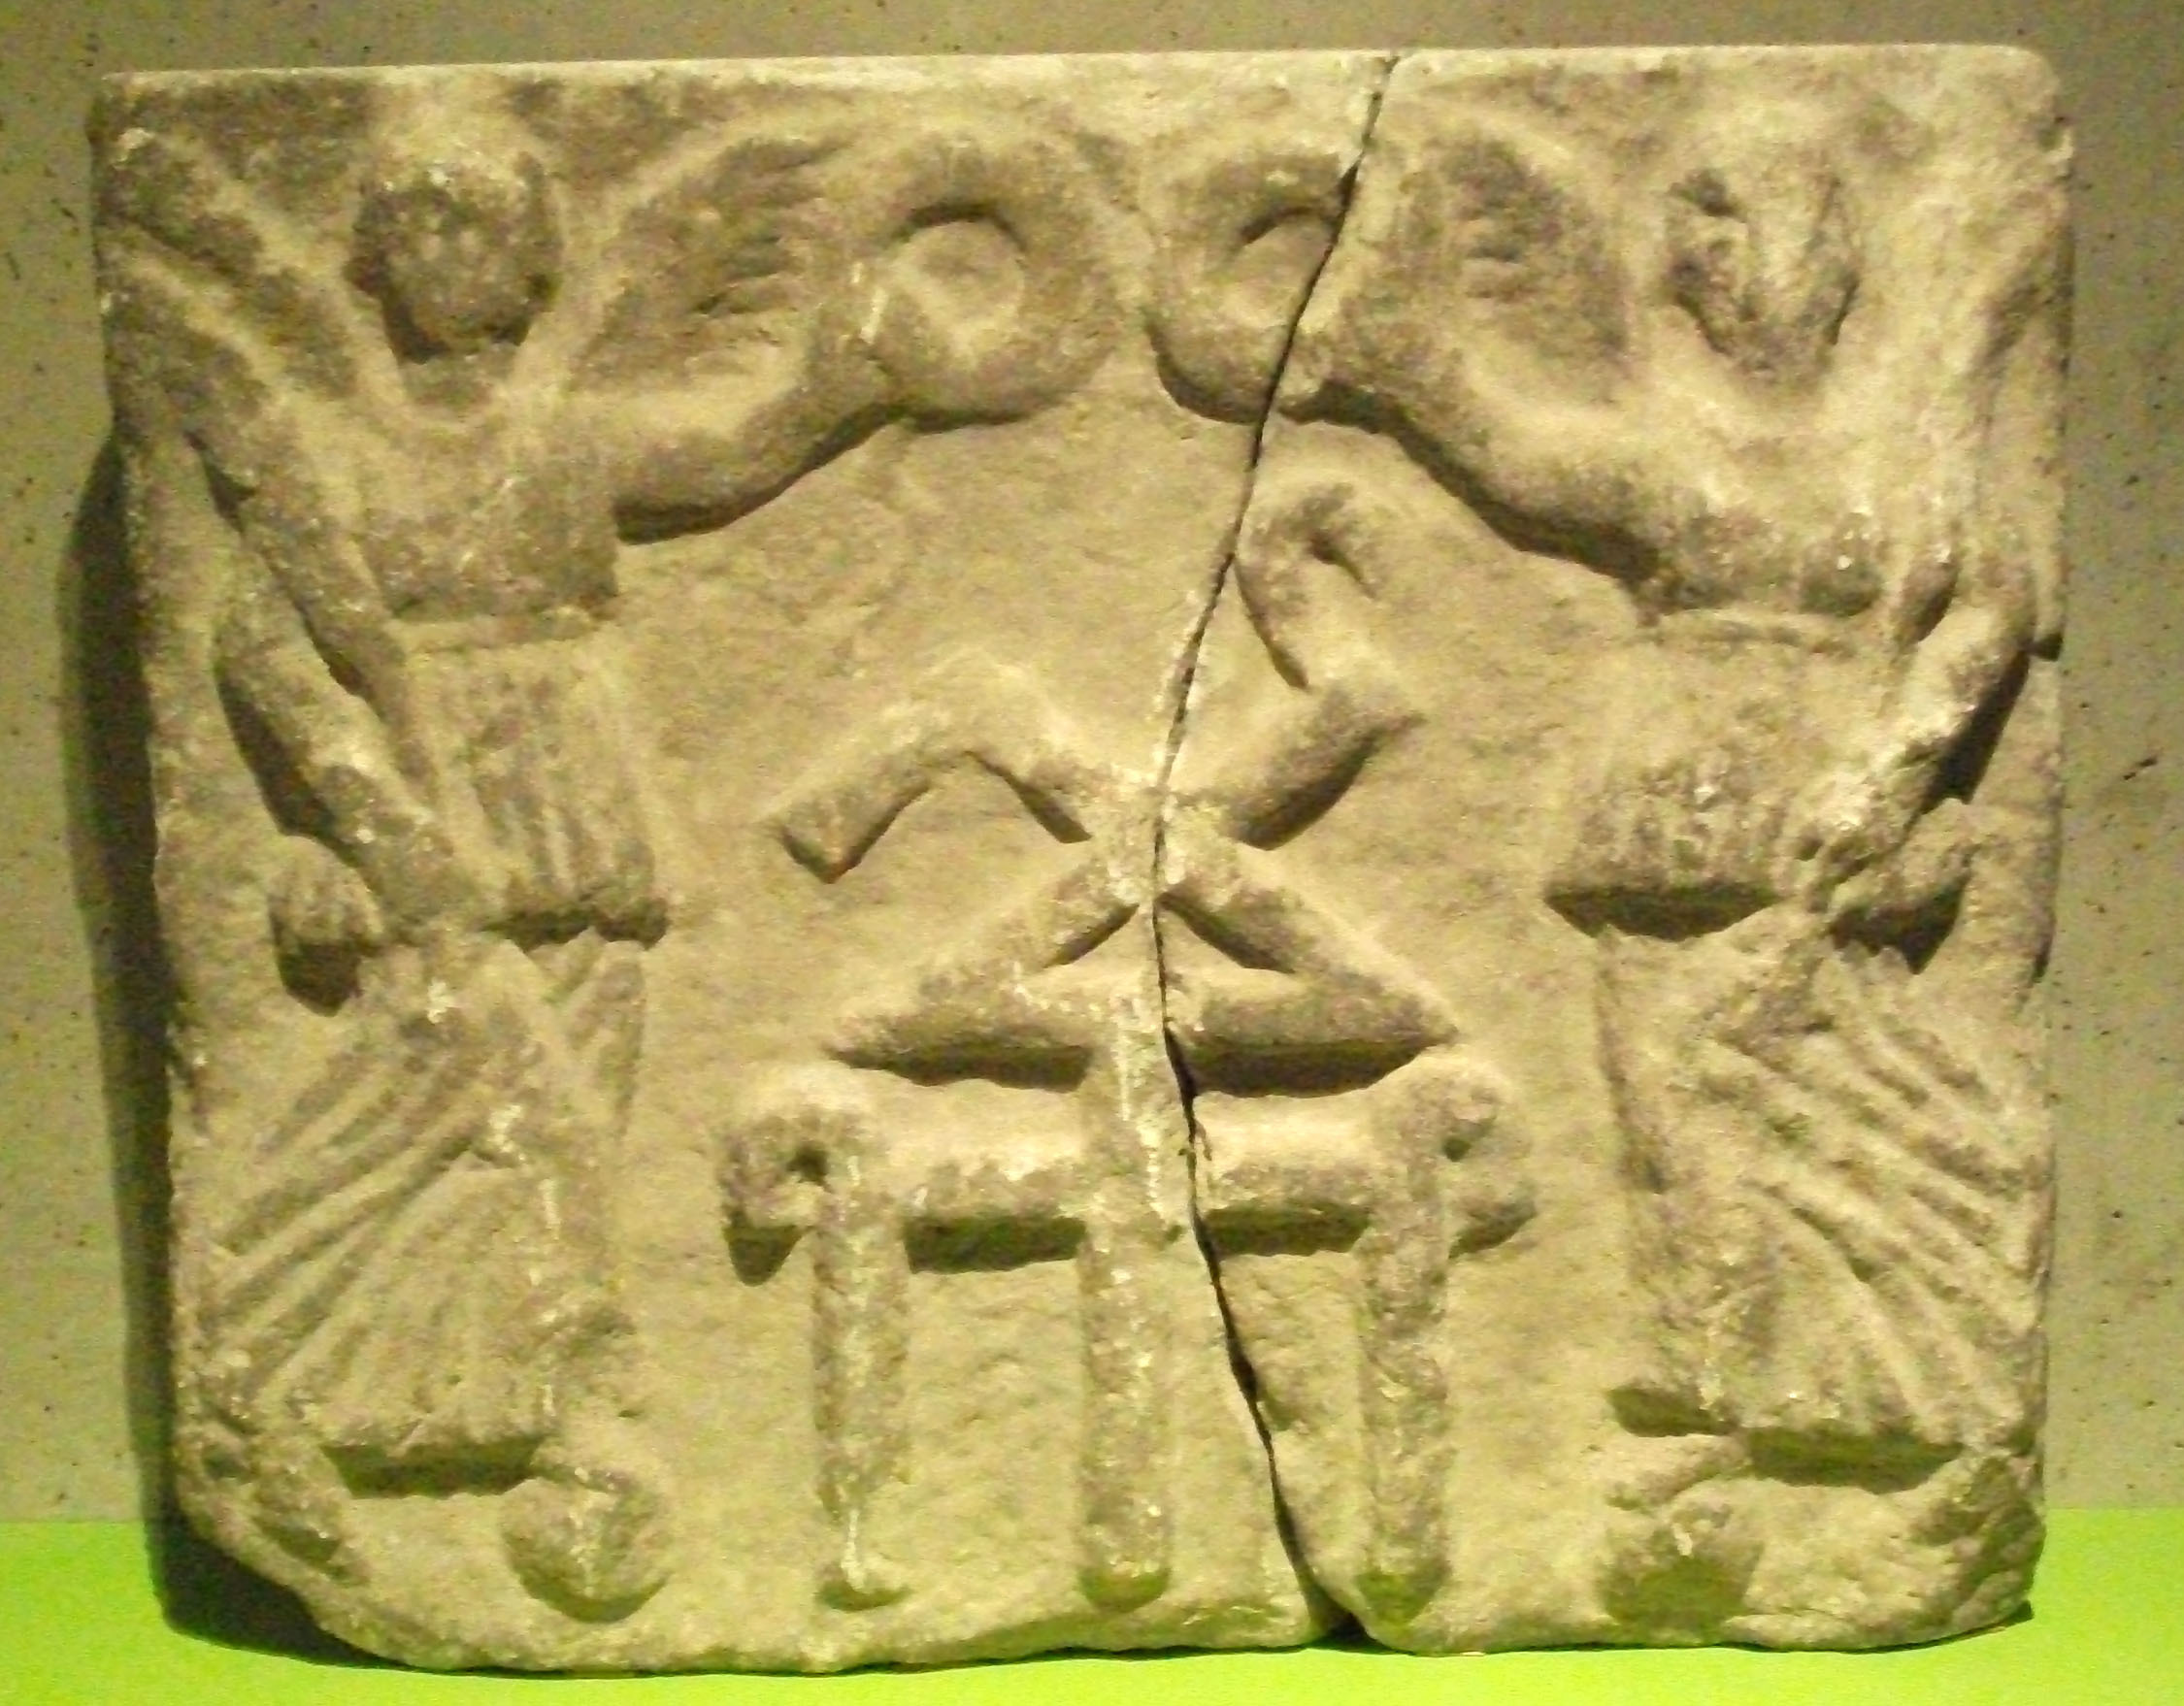
Signature of: tiberius julius eupator